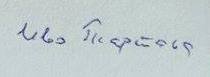
Signature of: ivo tartalja